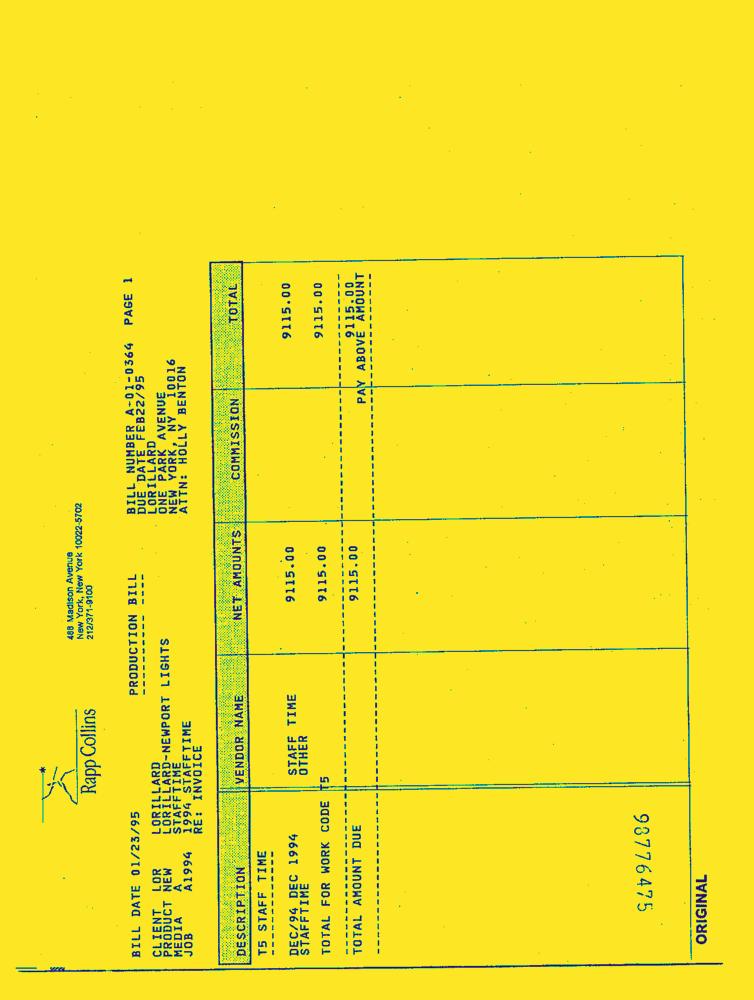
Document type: Invoice-Doc